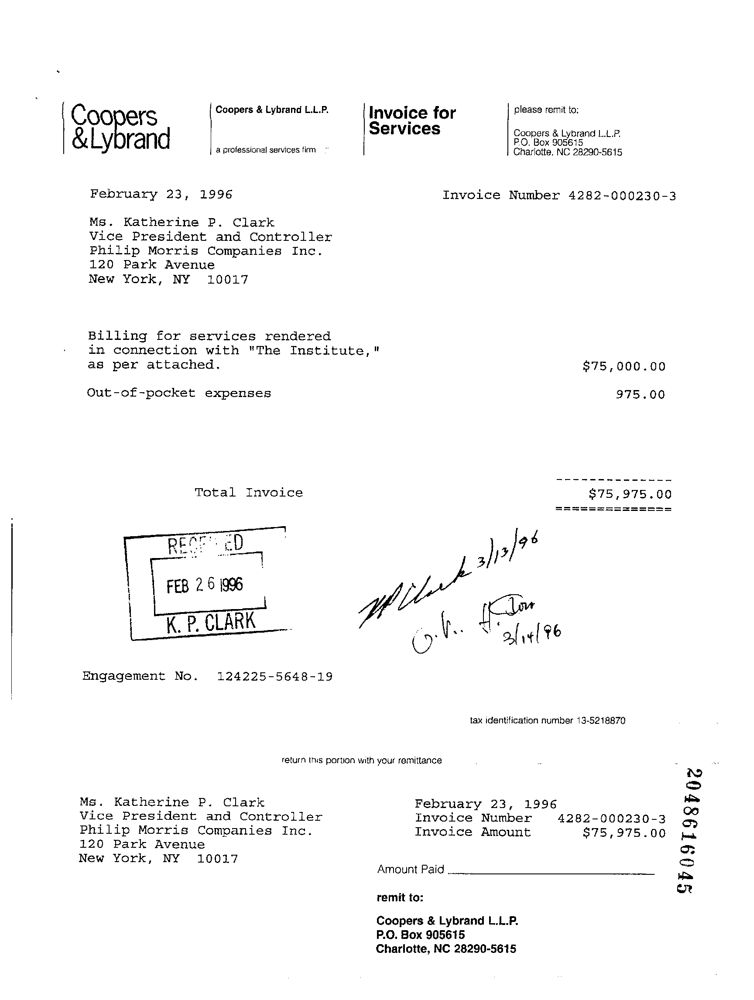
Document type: Invoice